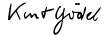
Signature of: kurt gödel